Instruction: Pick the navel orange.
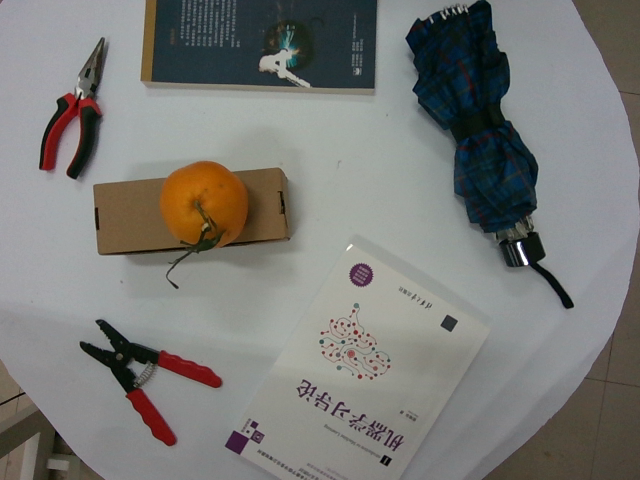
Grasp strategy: vertical